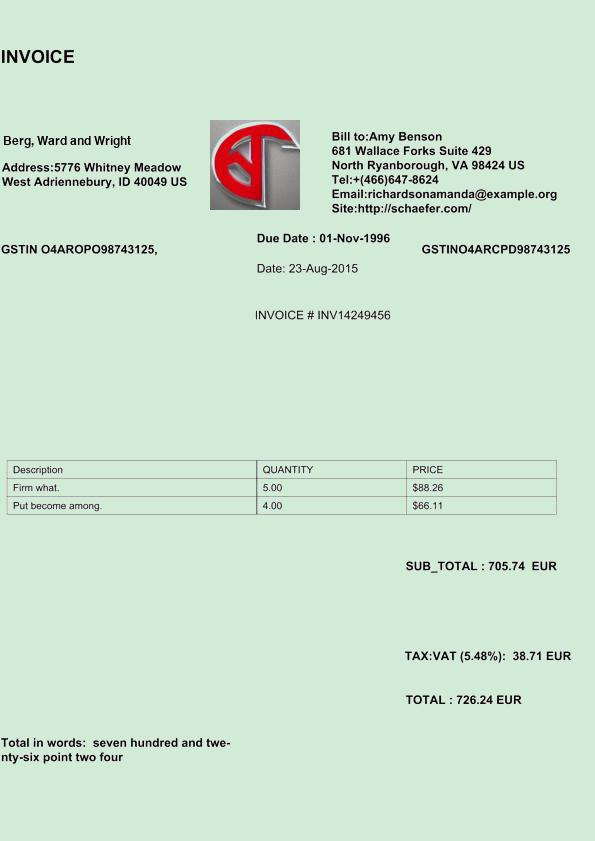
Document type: Invoice